Question: What is the suspected problem?
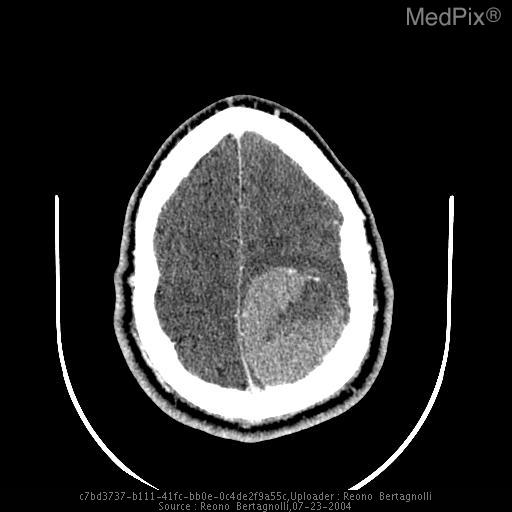
Answer: The findings suggest 6 cm extra axial left parietal mass with vasogenic edema. Large left parietal mass. The patient might have a history of 26 y.o. man complains of headache.